Question: What is the main concern?
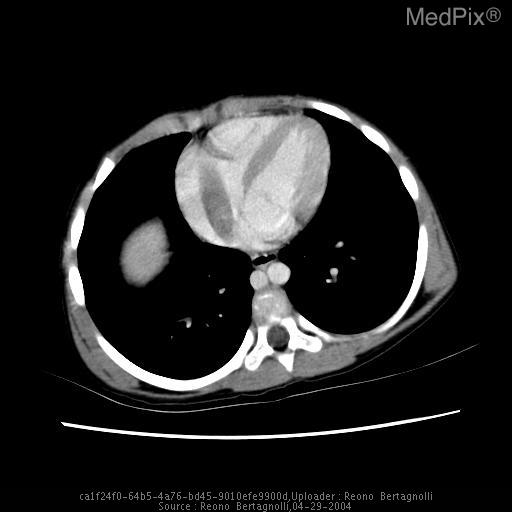
Answer: The findings suggest Bilateral heterogeneously enhancing renal masses with tumor thrombus extending into the right renal vein, IVC, and the right atrium.  Bilateral neuroblastomatosis is demonstrated.. Axial CT scan demonstrating tumor thrombus extending into the right atrium.. The patient might have a history of 5 year female with a single episode of painless hematuria which rapidly progressed to clots of blood over two days.  She initially presented to the emergency room.  She was instructed to follow up the next day to her primary care provider.  She returned to the emergency room the next morning with right upper quadrant pain and vomiting and was found to have a right abdominal mass.  A CT scan was performed at that time demonstrating bilateral renal masses as described in the images..